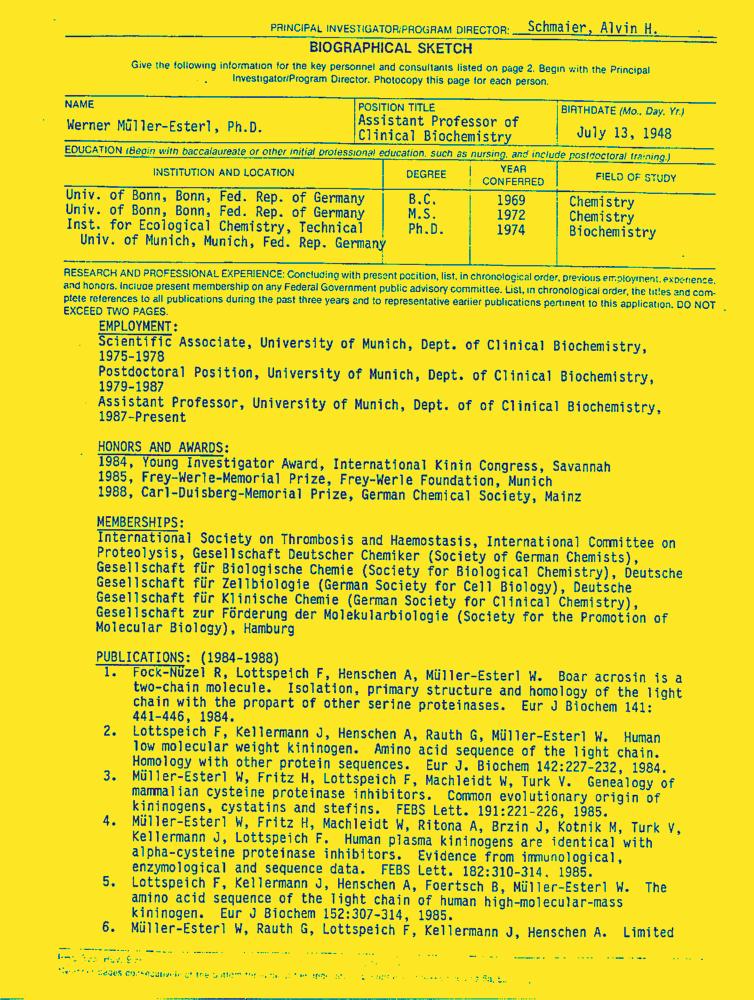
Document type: Resume-Doc